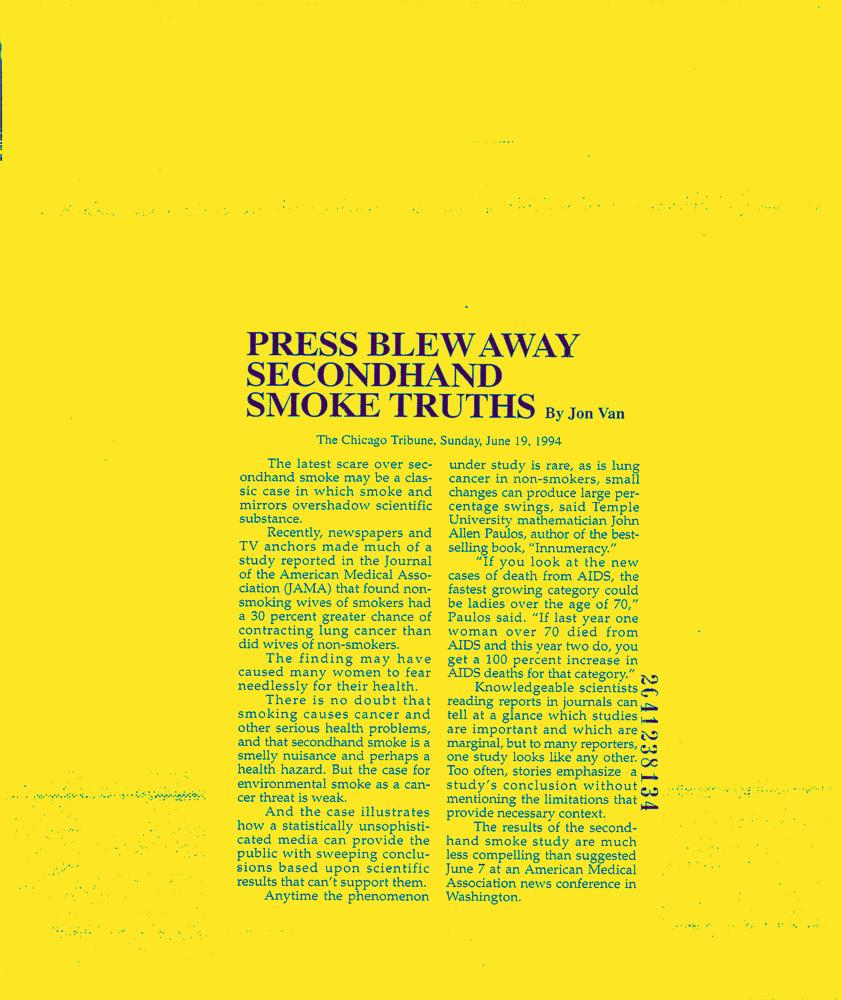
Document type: News-Article